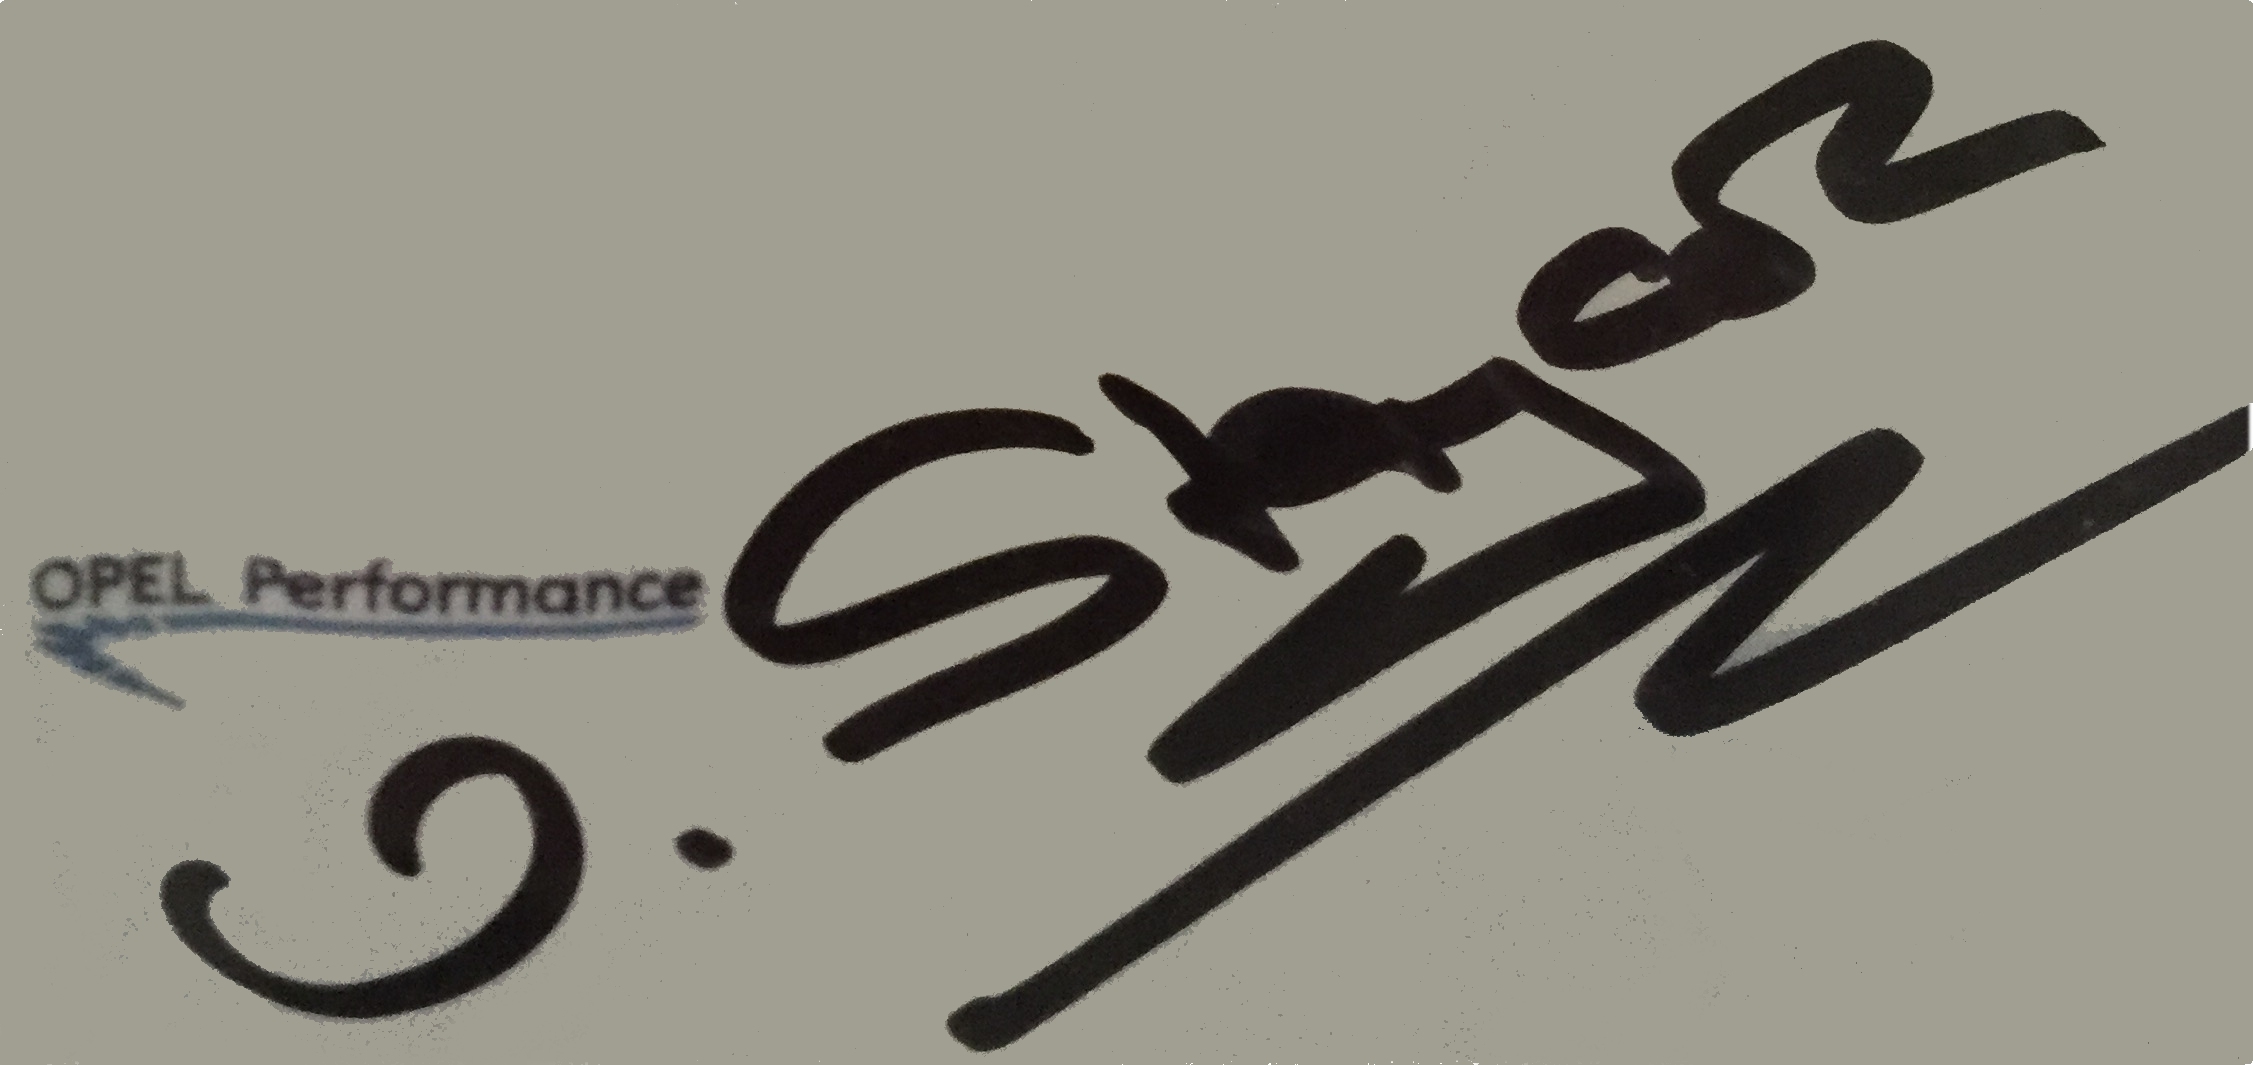
Signature of: volker strycek